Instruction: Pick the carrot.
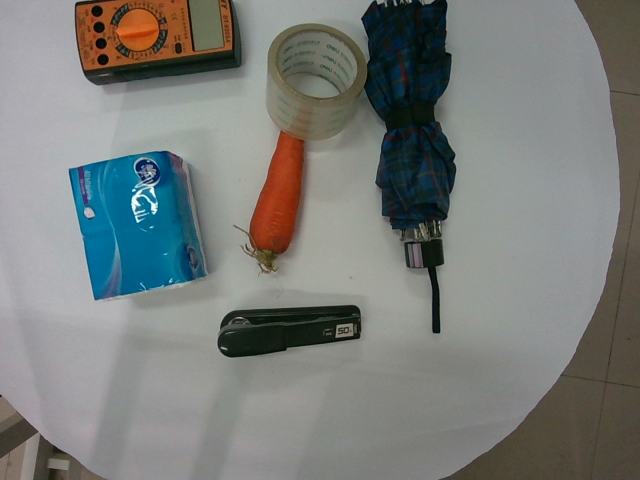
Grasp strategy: vertical